Question: How is the history relevant to the case?
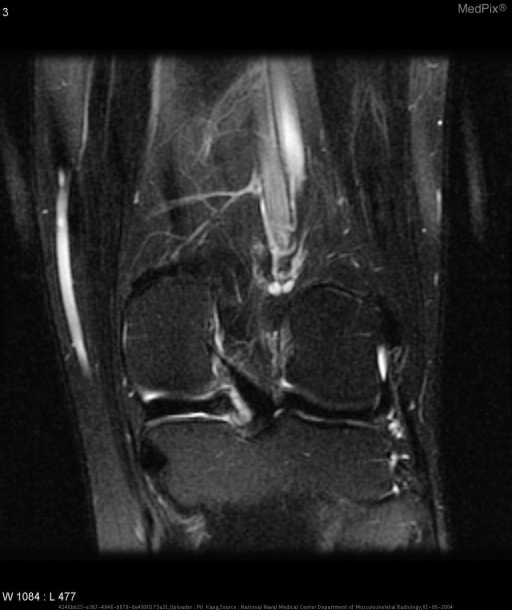
Answer: The patient's history of 39 year-old male with chronic history of left lateral knee pain and locking. is key in understanding the case.